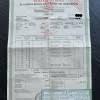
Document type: Invoice